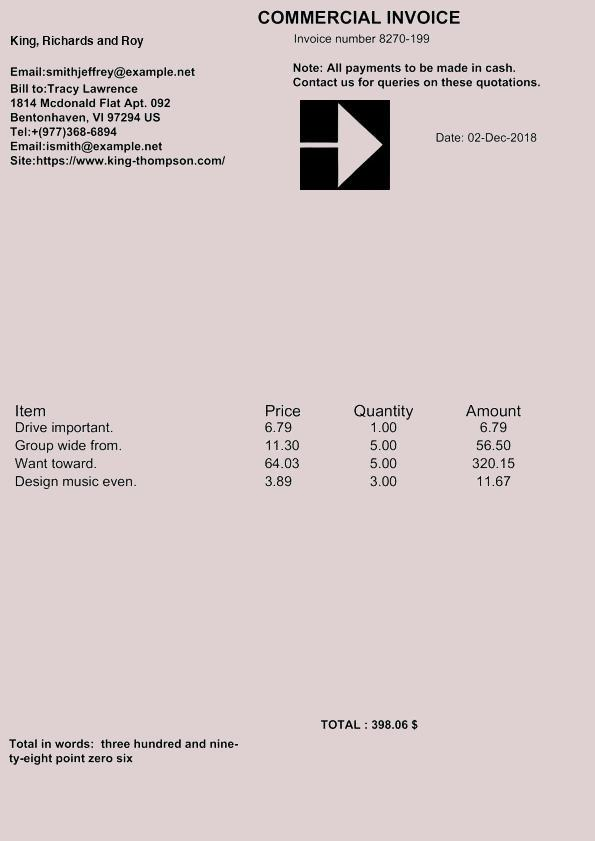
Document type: Invoice